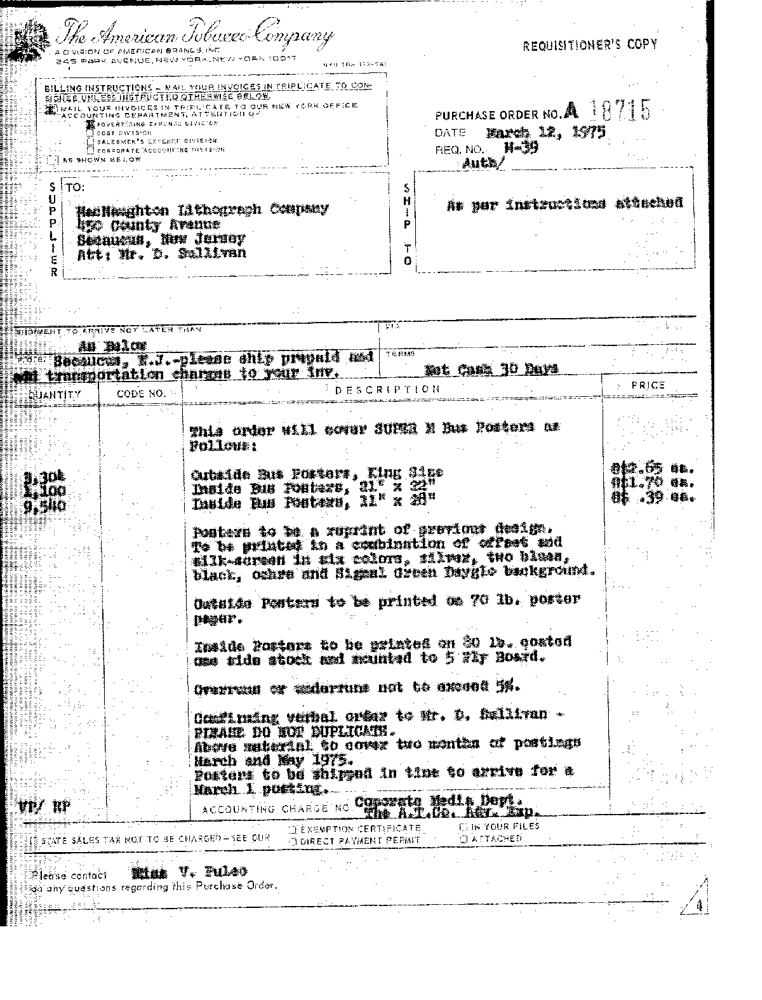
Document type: Invoice